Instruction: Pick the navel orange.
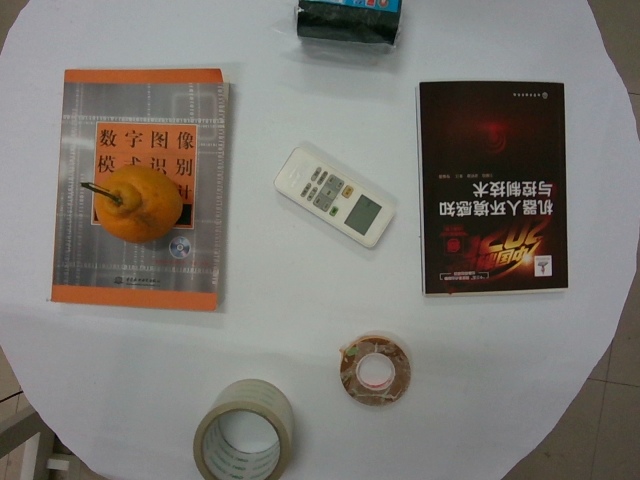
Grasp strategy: vertical